Question: Describe the condition in detail:
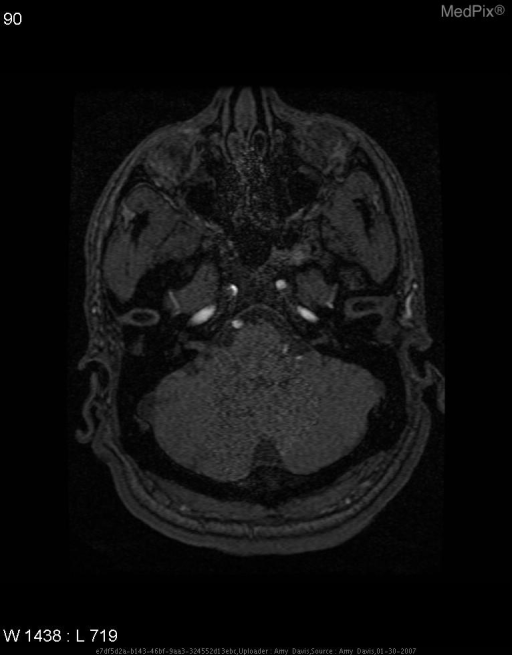
Answer: The disease is discussed as: Ischemic Stroke
* Abrupt interruption of focal cerebral blood flow
* 750,000 cases per year in United States
* more than 150,000 deaths annually
* 3rd leading cause of death US
* #1 cause of disability in US